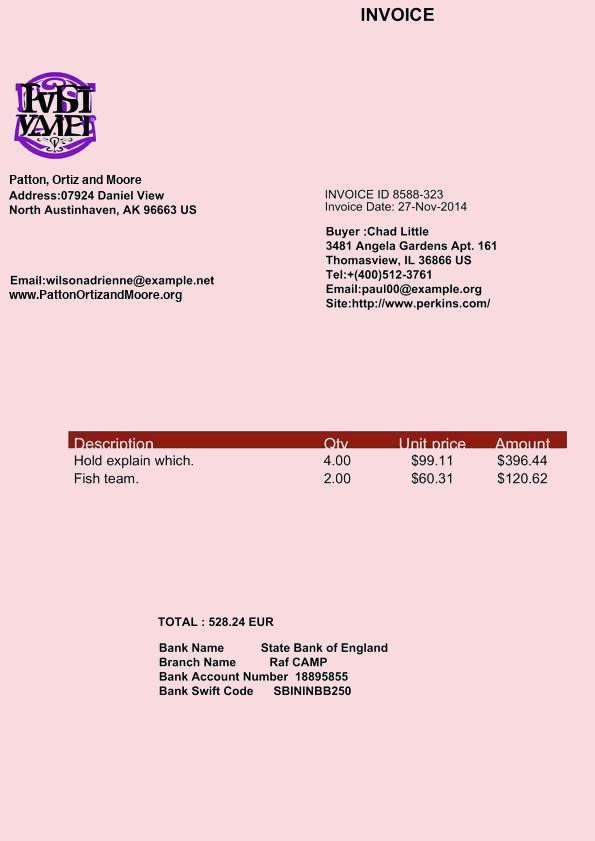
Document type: Invoice